Patient: Male, age 51
51-year-old male, with no significant personal history, non-smoker, no known allergies, no occupational exposures, no history of traveling six months prior to consultation, and no pet owner. He consulted with two-week asthenia, adynamia, malaise, rhinorrhea, and dyspnea (modified Medical Research Council) mMRC1, that worsened with exposure to air conditioning. Additionally, he presented with xerostomia and weight loss of 3 kg in 3 months. Physical examination showed normal vital signs, oropharynx erythema without lesions of the oral mucosa, no neck masses nor jugular engorgement, crackles at the end of inspiration in lung bases at auscultation. The rest of the physical examination was unremarkable.
Chest radiograph showed basal reticular opacities, without consolidation areas. Chest CT-scan showed thickening of inter and intralobular septa, grounded glass areas predominantly in the bases with multiple consolidation areas (Fig. 1). Blood count showed leukocytosis and neutrophilia, hemoglobin of 14 g/dL, C-reactive protein of 5, normal lactate dehydrogenase (LDH), creatinine and liver tests. Sputum bacilloscopic (BK) was negative. With these findings, multilobes community acquired pneumonia was suspected, IV antibiotics were initiated, with gradual improvement, until the patient was finally discharged.
One month after discharge, he consulted at the outpatient clinic due to persistent cough and worsening of dyspnea (mMRC2). Chest radiograph showed persistence of bilateral basal interstitial infiltrates, severe DLCO decrease up to 29% of predicted, non-interpretable spirometry due to non-toleration of the procedure. ANAs were found in 1:320 (speckled pattern), positive ENAs Anti Ro/SSA of 100 U/mL, Anti La/SSA of 60 U/mL, Anti-Smith (Sm) of 2.4 U/mL, Anti RNP (antinuclear ribonucleoprotein antibodies) of 2.3 U/mL (Table 1). Physical examination revealed persistence of crackles at the end of inspiration, predominantly in the bases, with adequate oxygen saturation at rest. These findings were considered secondary to an interstitial lung disease. He was admitted for a rheumatology assessment with the suspicion of pulmonary affection as the presenting feature of SS, with a European League Against Rheumatism-Sjogren's Syndrome (EULAR-SS) disease activity index (ESSDAI) score at diagnosis of 15 points.
Upon admission blood workup was completed finding a normal blood, negative c-reactive protein, normal complement, negative anti cardiolipin synthase (anti-CLS), negative anti deoxyribonucleic acid (anti-DNA), negative antineutrophil cytoplasmic antibodies (ANCAs), positive ANAs, ENAs, Anti Ro and Anti La (Table 1). Bronchoscopy with transbronchial biopsies was performed along with bronchoalveolar lavage (Fig. 2). Direct microscopic examination and cultures for bacteria, fungi and mycobacteria and Gen-Expert for tuberculosis were all negative. Histological sections showed pulmonary parenchyma with altered architecture given by the presence of collagen foci and young fibroblasts that in some places protrude towards the alveolar spaces. In some alveolar septa there is lymphoplasmacytic cellularity without acute inflammation. This was considered compatible with organizing pneumonia (Fig. 3).
Treatment with methylprednisolone pulses was initiated for three days along with intravenous cyclophosphamide 500 mg/m2. Improvement of symptoms such as cough and dyspnea were seen, as well as of the basal crackles. Given the clinical improvement, the patient was discharged with oral steroids and cyclophosphamide with outpatient control with pulmonology and rheumatology. Although Schirmer's test was not performed, a salivary gland biopsy was done without histological alterations. The patient fulfilled 3 points of the EULAR criteria with positive anti-SSA. Despite the above, the patient still considered to have primary SS, since all etiologies of secondary SS were ruled out.
Keywords: bronchoscopy, case report, organizing pneumonia, sjögren syndrome, transbronchial biopsy
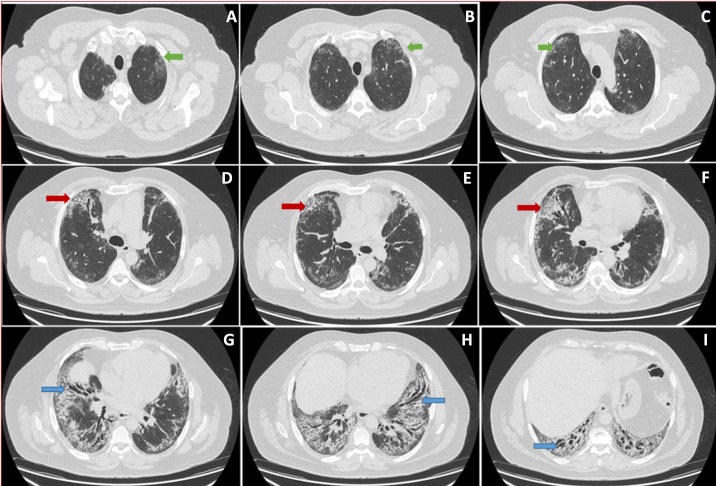
Image caption: High-resolution chest CT-scan showing thickening of inter and intralobular septa associated with grounded glass opacities predominantly in lung bases. Multiple foci of multilobes consolidation areas, bronchiolectasias without evidence of honeycomb, suggestive of unspecified interstitial pneumonia.